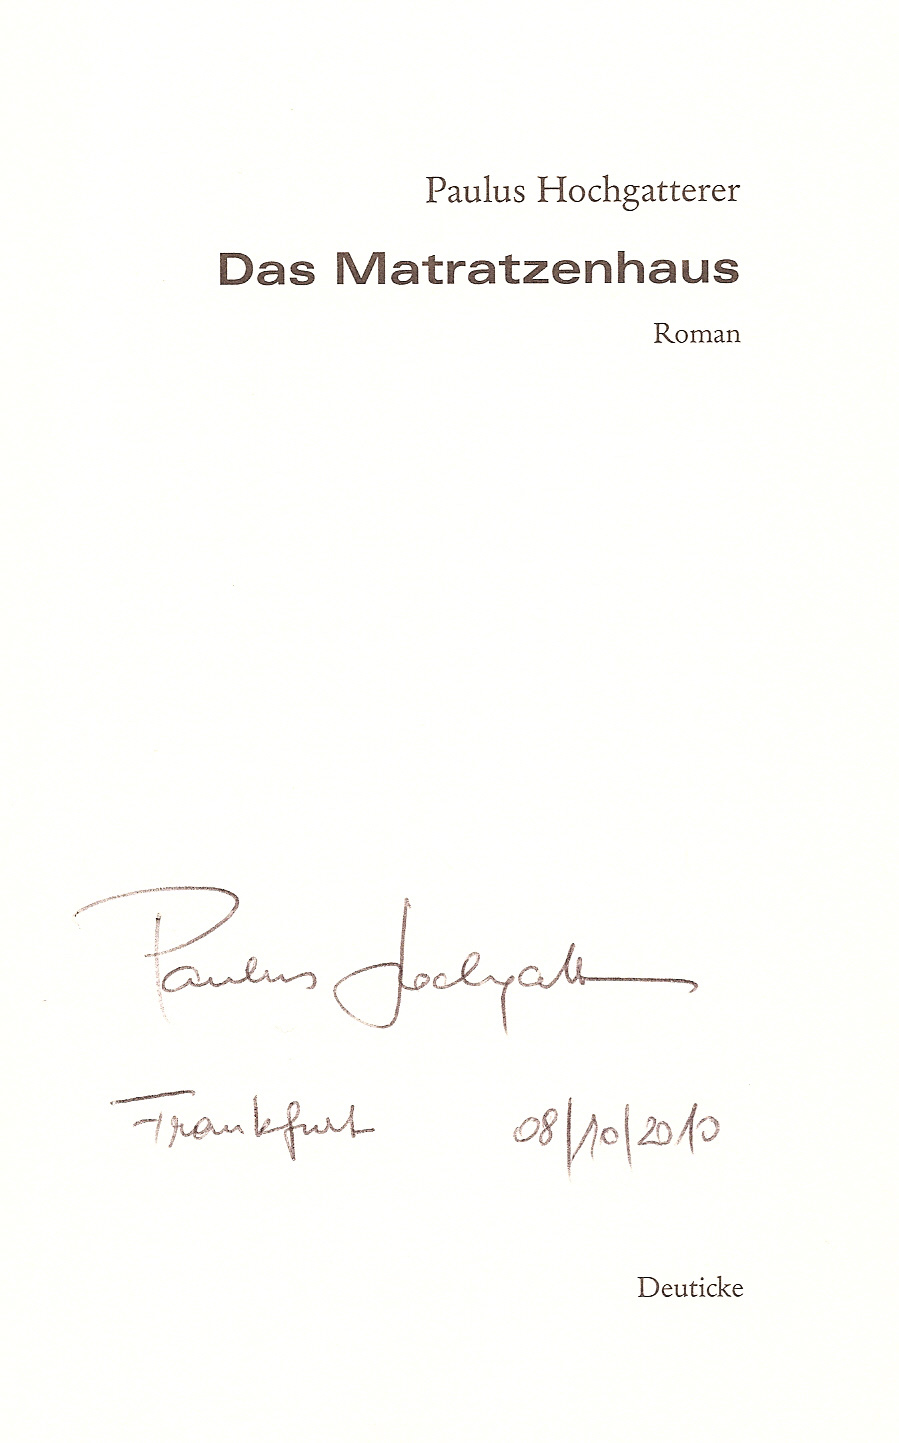
Signature of: paulus hochgatterer